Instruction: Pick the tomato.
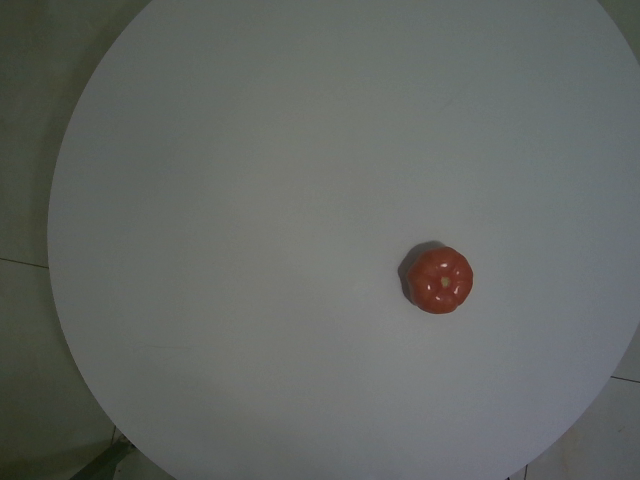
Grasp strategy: vertical